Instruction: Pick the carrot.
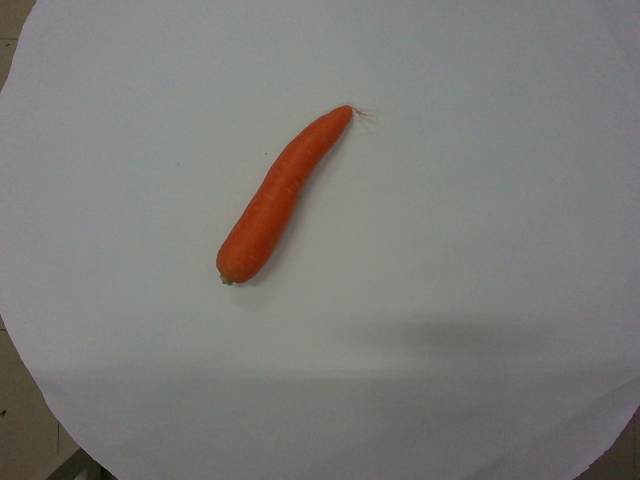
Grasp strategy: vertical